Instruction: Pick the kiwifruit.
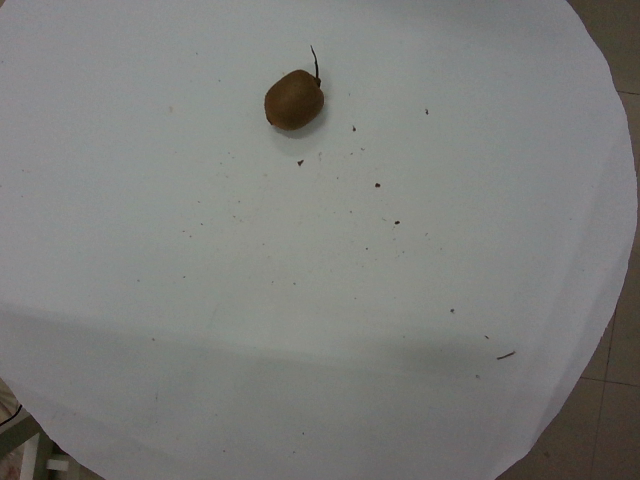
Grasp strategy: vertical